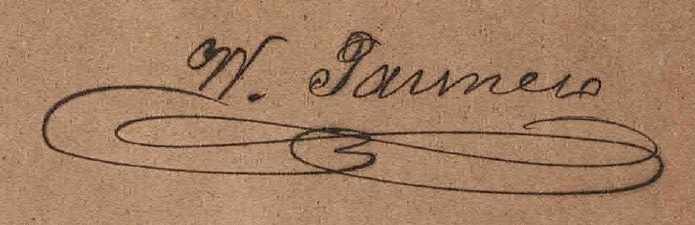
Signature of: wenceslao paunero